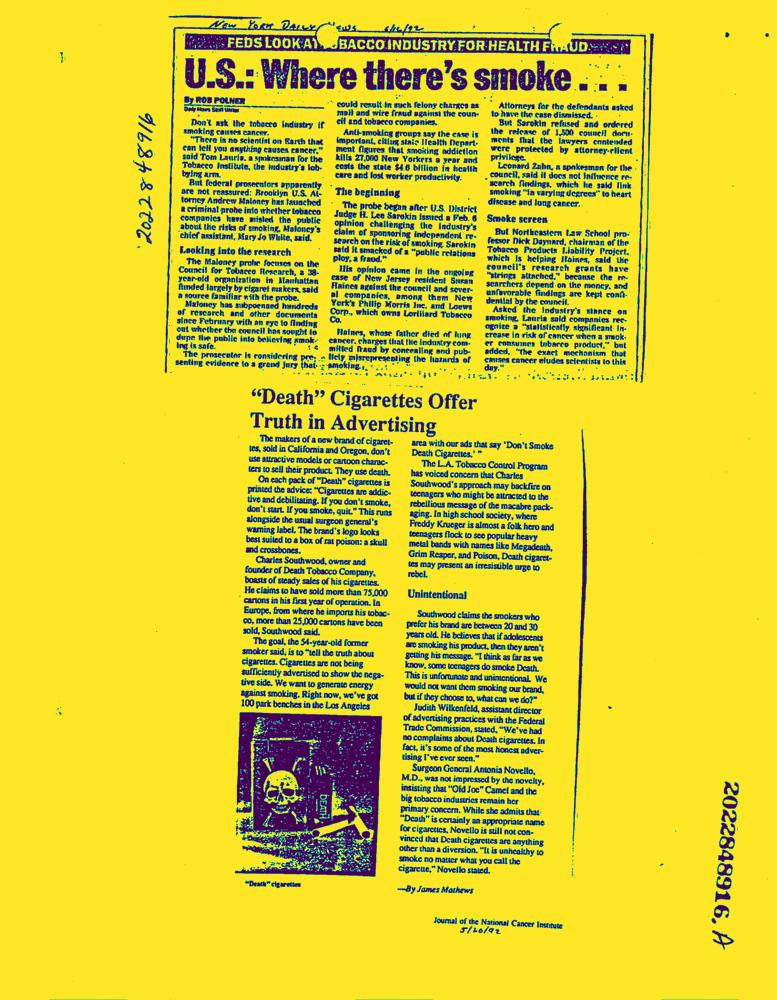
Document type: News-Article